Question: How does the patient history play a role?
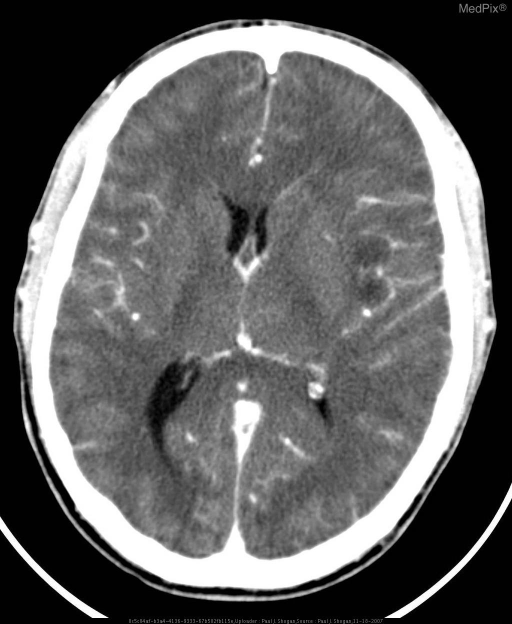
Answer: The patient's history of 21 yo male presenting with fever, new onset of aphasia, and one episode of loss of consciousness. is key in understanding the case.